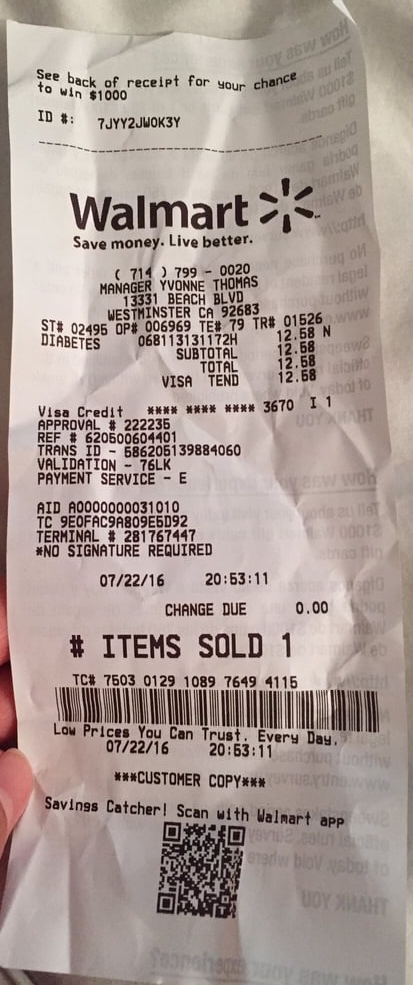
gt_parse: date: 07/22/16
criticals: name: TOTAL
price: 12.58
store: Walmart
tell: (714) 799 - 0020